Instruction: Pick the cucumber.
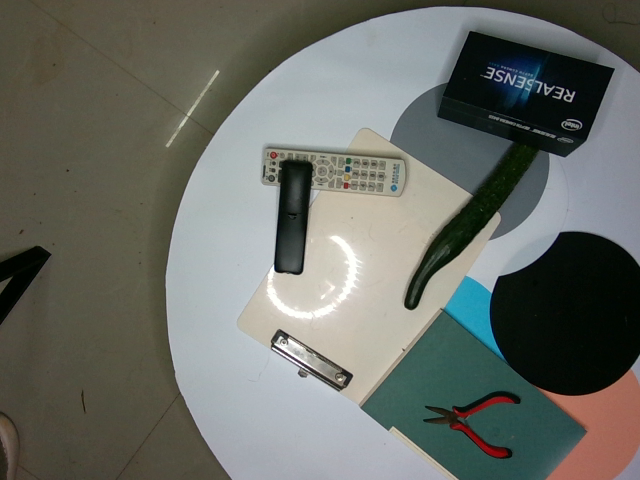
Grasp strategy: vertical